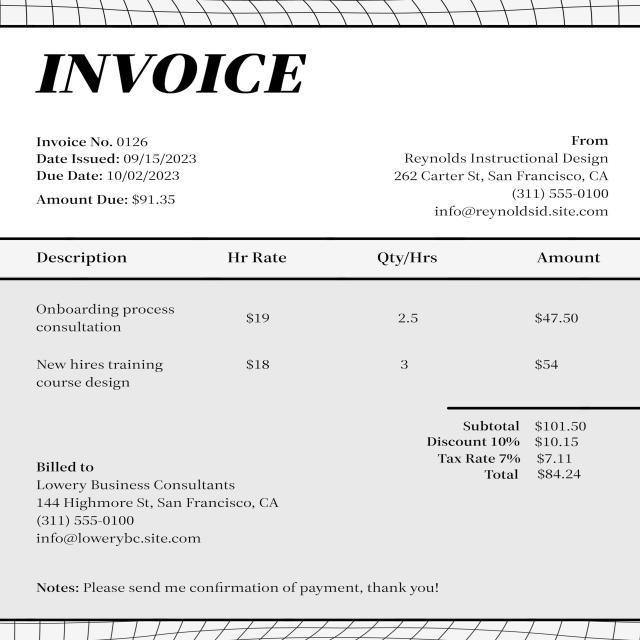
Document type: Invoice